Question: What tax district, tax-rate area, or tax area code is specified in the document?
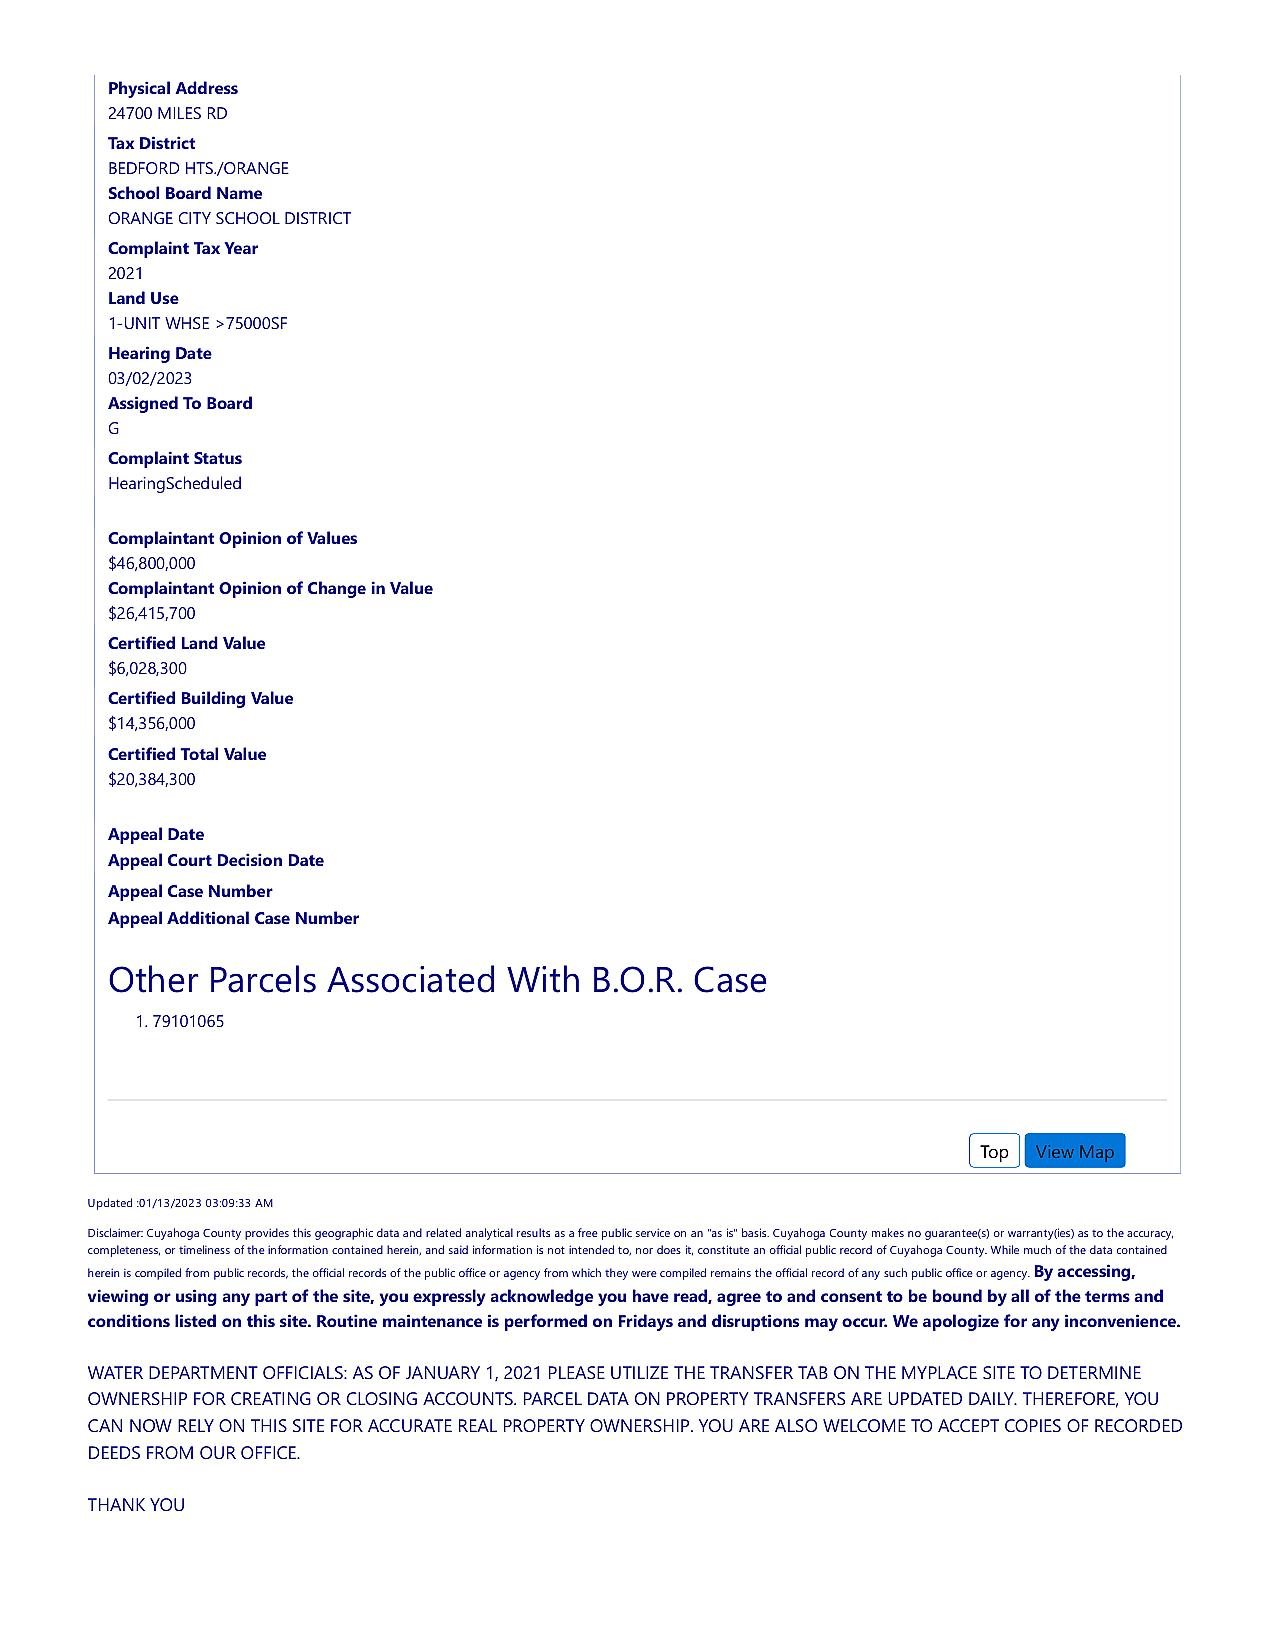
Answer: "ORANGE CITY SCHOOL DISTRICT"